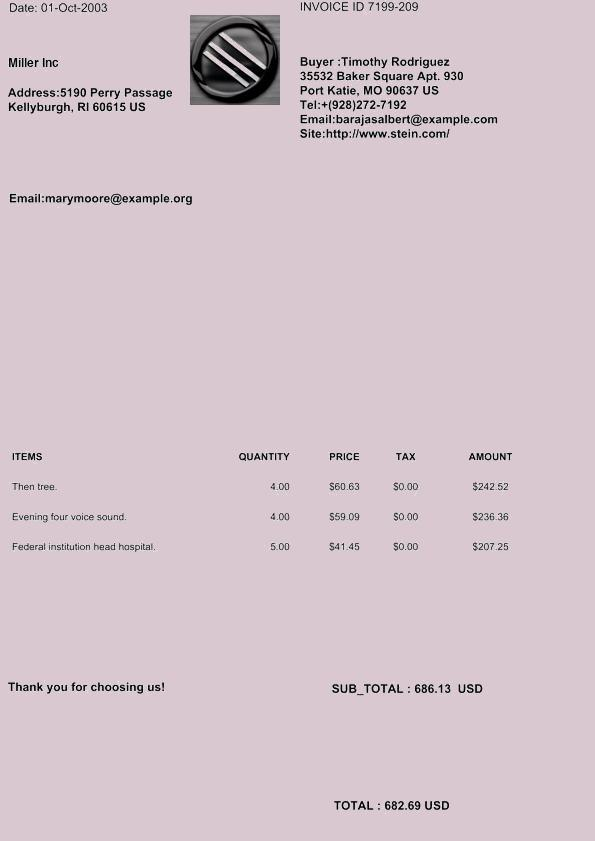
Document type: Invoice